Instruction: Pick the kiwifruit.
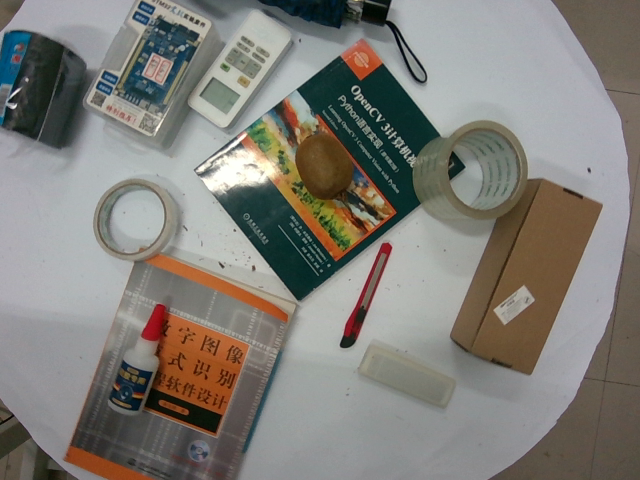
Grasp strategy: vertical